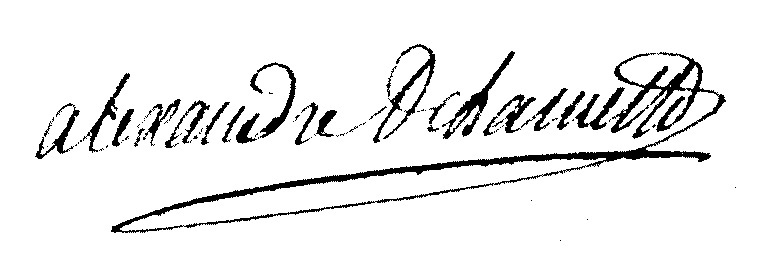
Signature of: alexandre théodore victor comte de lameth